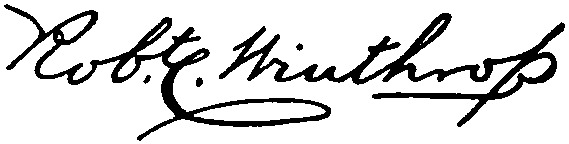
Signature of: robert charles winthrop